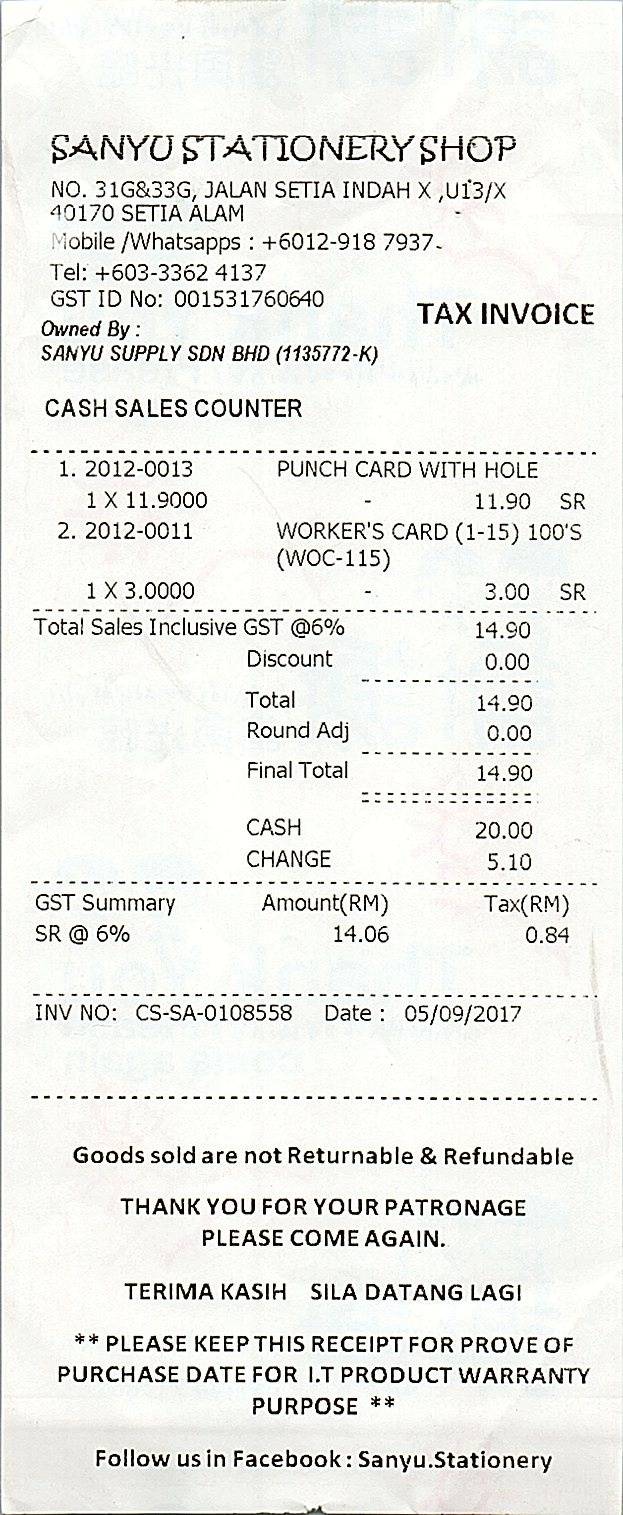
SANYU STATIONERY SHOP
NO. 31G&33G, JALAN SETIA INDAH X ,U13/X
40170 SETIA ALAM
MOBILE /WHATSAPPS : +6012-918 7937
TEL: +603-3362 4137
GST ID NO: 001531760640
OWNED BY :
SANYU SUPPLY SDN BHD (1135772-K)
CASH SALES COUNTER
TAX INVOICE
1. 2012-0013
1 X 11.9000
2.2012-0011
1 X 3.0000
PUNCH CARD WITH HOLE
11.90
SR
WORKER'S CARD (1-15) 100'S
(WOC-115)
3.00
SR
TOTAL SALES INCLUSIVE GST @6%
DISCOUNT
TOTAL
ROUND ADJ
FINAL TOTAL
14.90
0.00
14.90
0.00
14.90
CASH
CHANGE
20.00
5.10
GST SUMMARY
AMOUNT(RM)
TAX(RM)
SR @ 6%
14.06
0.84
INV NO: CS-SA-0108558
DATE : 05/09/2017
GOODS SOLD ARE NOT RETURNABLE & REFUNDABLE
THANK YOU FOR YOUR PATRONAGE
PLEASE COME AGAIN.
TERIMA KASIH SILA DATANG LAGI
** PLEASE KEEP THIS RECEIPT FOR PROVE OF
PURCHASE DATE FOR I.T PRODUCT WARRANTY
PURPOSE **
FOLLOW US IN FACEBOOK : SANYU.STATIONERY